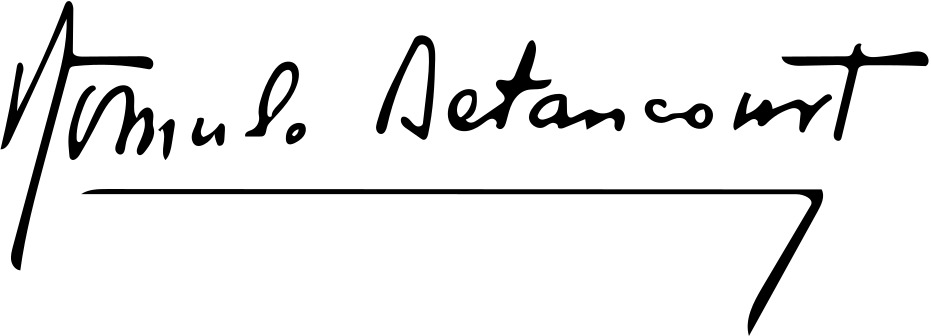
Signature of: rómulo betancourt